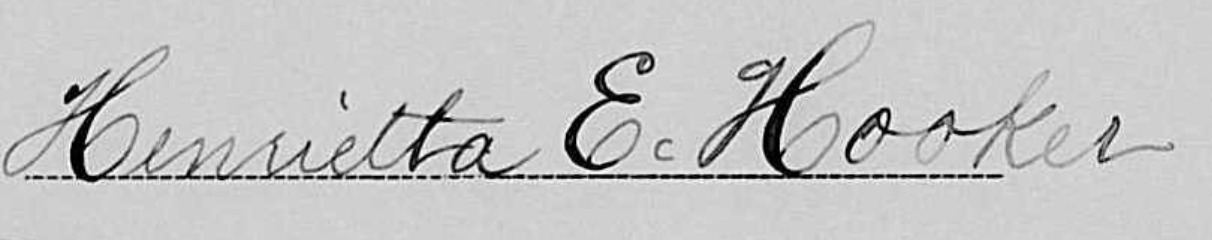
Signature of: henrietta edgecomb hooker